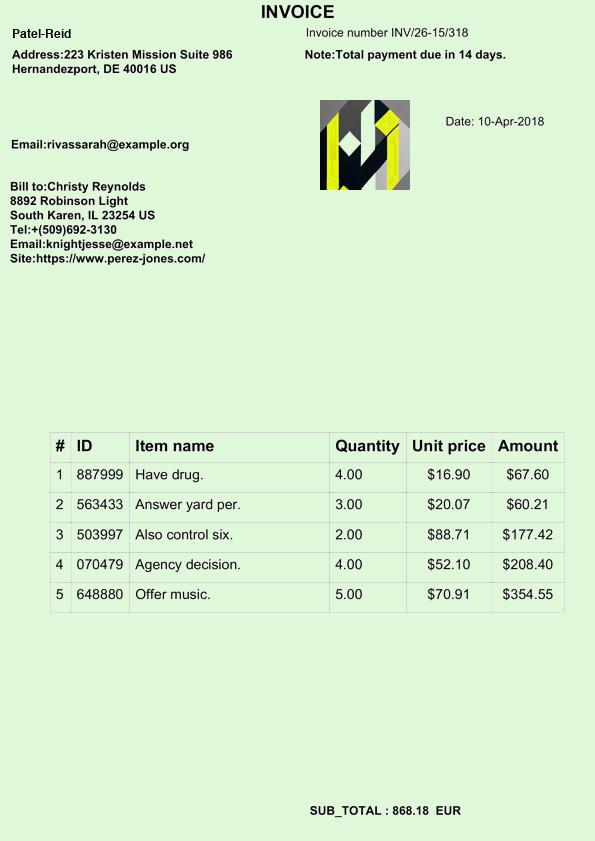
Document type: Invoice